Question: What jurisdiction, city, or county is the document associated with?
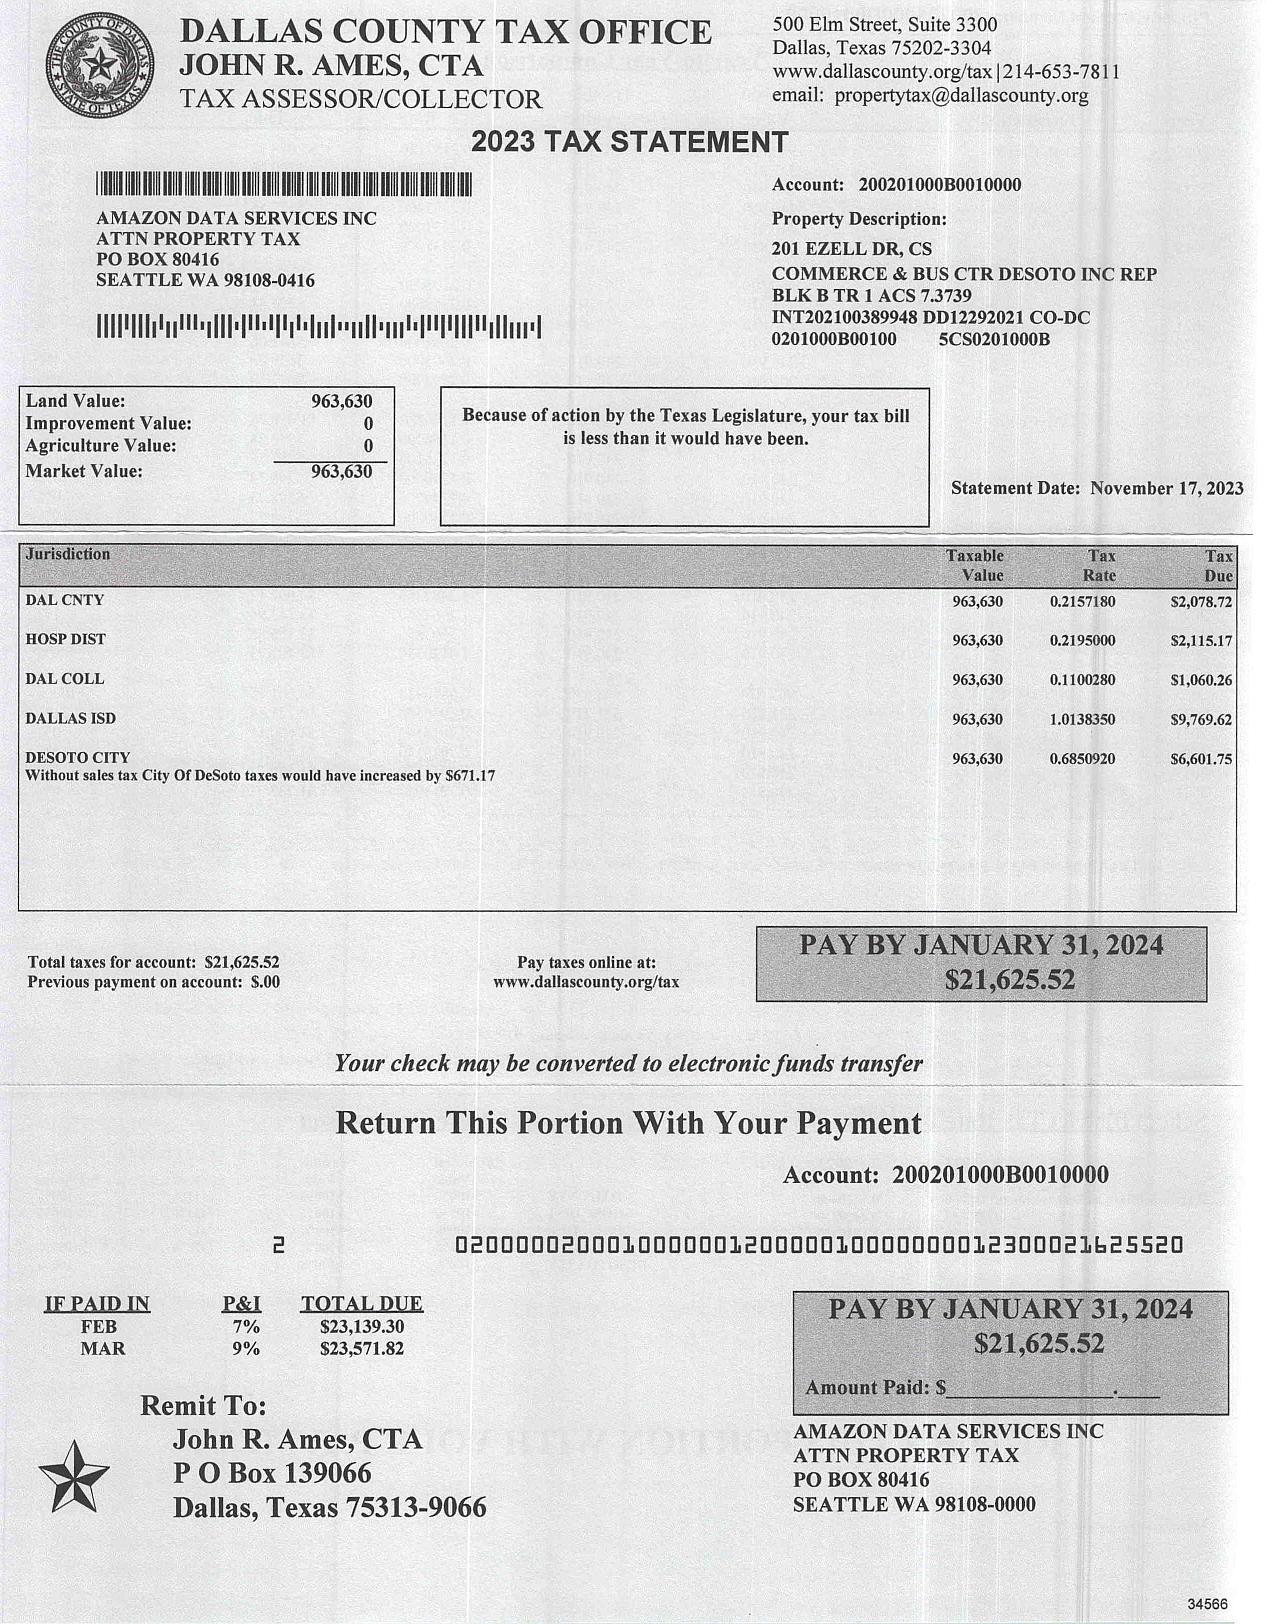
Answer: "Dallas County"